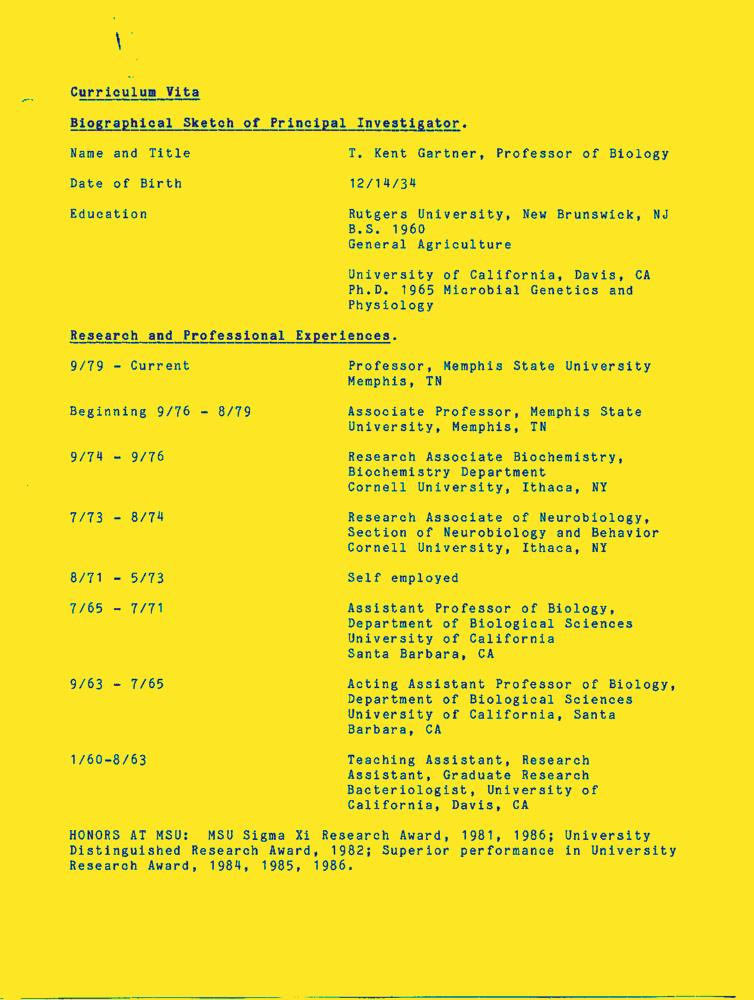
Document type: Resume-Doc